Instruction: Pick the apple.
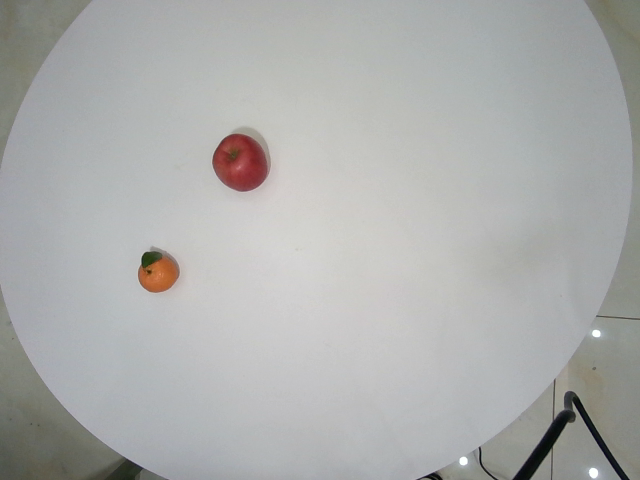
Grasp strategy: vertical